Question: What could the diagnosis suggest?
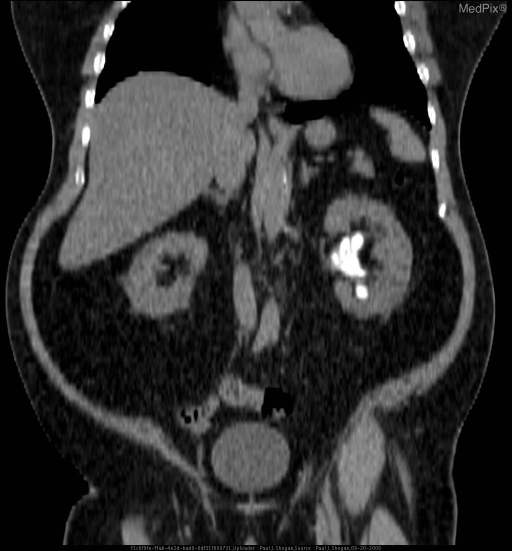
Answer: The possible diagnosis includes Calcifications from granulomatous disease
Calcified tumor
Staghorn Calculus.